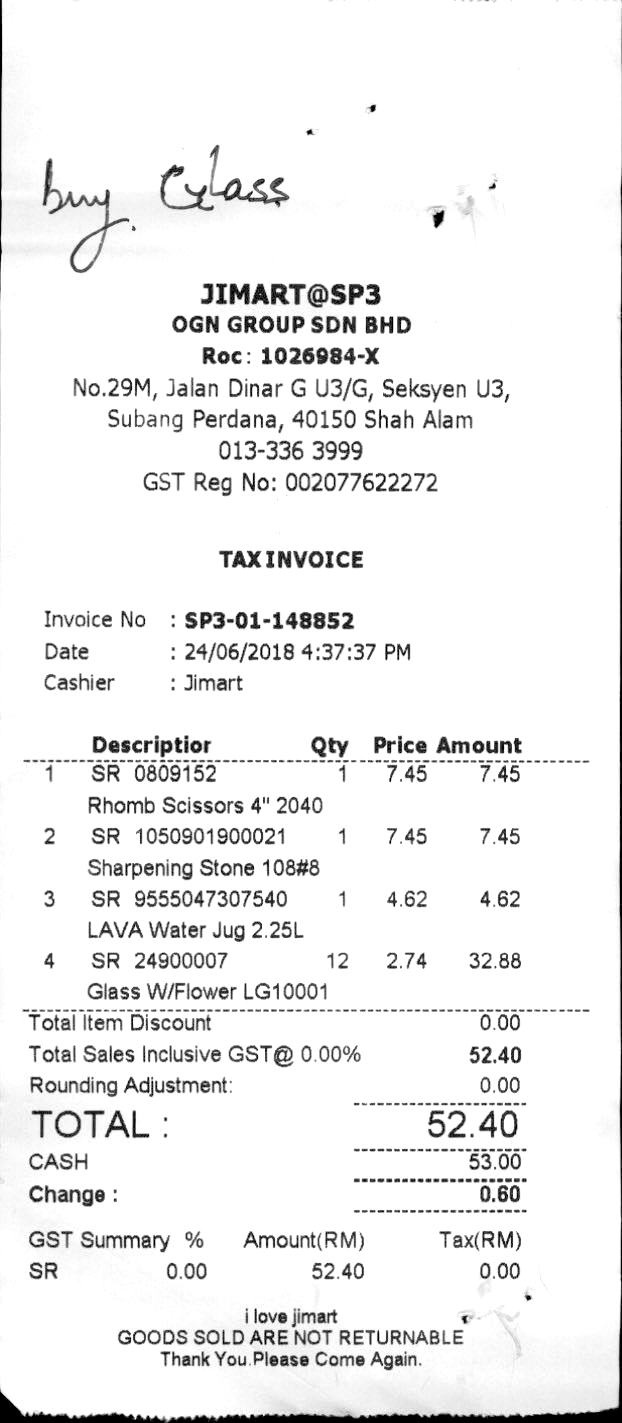
JIMART@SP3
OGN GROUP SDN BHD
ROC: 1026984-X
NO.29M, JALAN DINAR G U3/G, SEKSYEN U3,
SUBANG PERDANA, 40150 SHAH ALAM
013-336 3999
GST REG NO: 002077622272
TAXINVOICE
INVOICE NO
: SP3-01-148852
DATE
: 24/06/2018 4:37:37 PM
CASHIER
: JIMART
DESCRIPTIOR
QTY
PRICE AMOUNT
1
SR 0809152
1
7.45
7.45
RHOMB SCISSORS 4" 2040
2
SR 1050901900021
1
7.45
7.45
SHARPENING STONE 108#8
3
SR 9555047307540
1
4.62
4.62
LAVA WATER JUG 2.25L
4
SR 24900007
12
2.74
32.88
GLASS W/FLOWER LG10001
TOTAL ITEM DISCOUNT
0.00
TOTAL SALES INCLUSIVE GST@ 0.00%
52.40
ROUNDING ADJUSTMENT:
0.00
TOTAL :
52.40
CASH
53.00
CHANGE :
0.60
GST SUMMARY %
AMOUNT(RM)
TAX(RM)
SR
0.00
52.40
0.00
I LOVE JIMART
GOODS SOLD ARE NOT RETURNABLE
THANK YOU.PLEASE COME AGAIN.